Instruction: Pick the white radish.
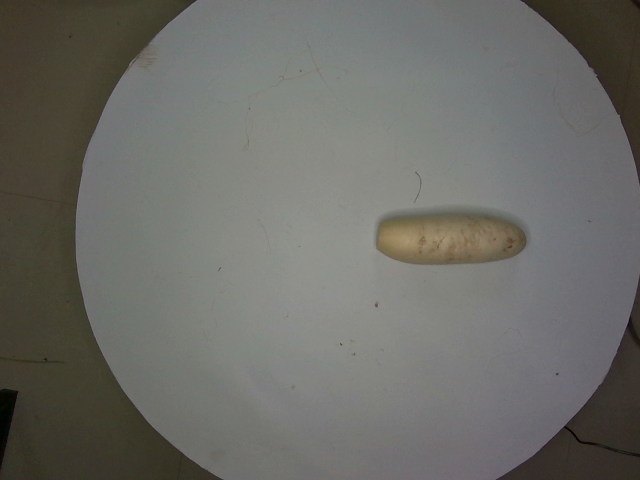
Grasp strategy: vertical